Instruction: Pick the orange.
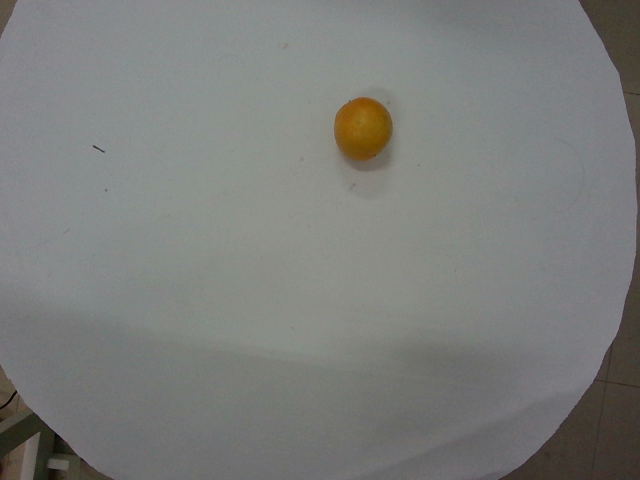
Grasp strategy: vertical